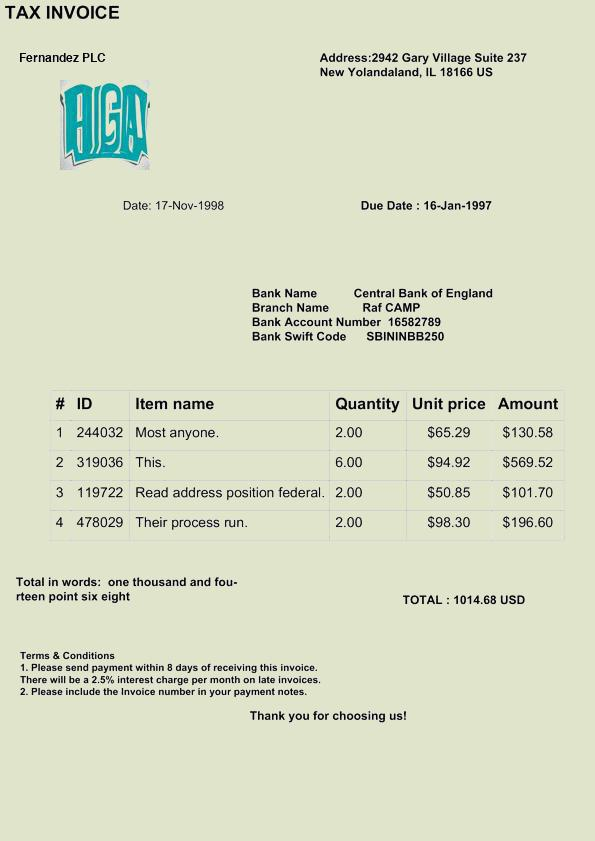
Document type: Invoice